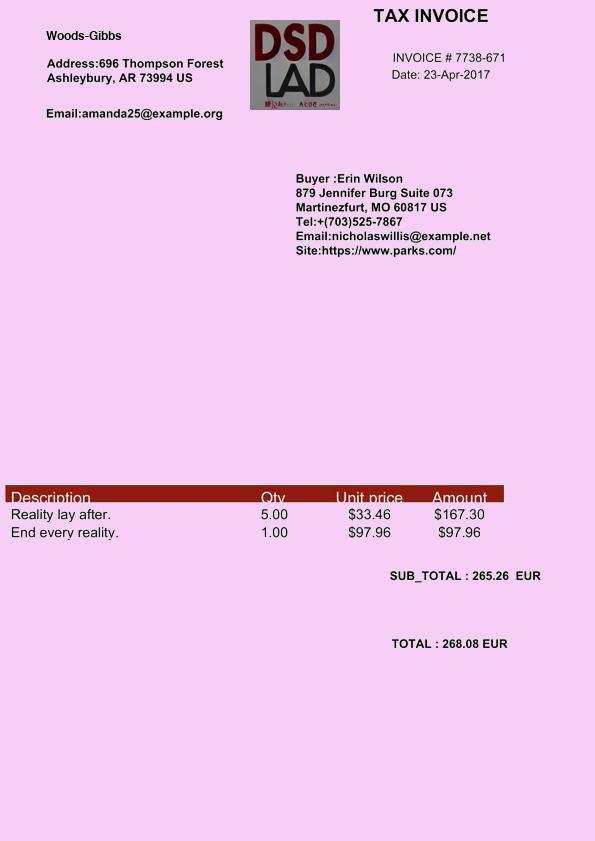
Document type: Invoice